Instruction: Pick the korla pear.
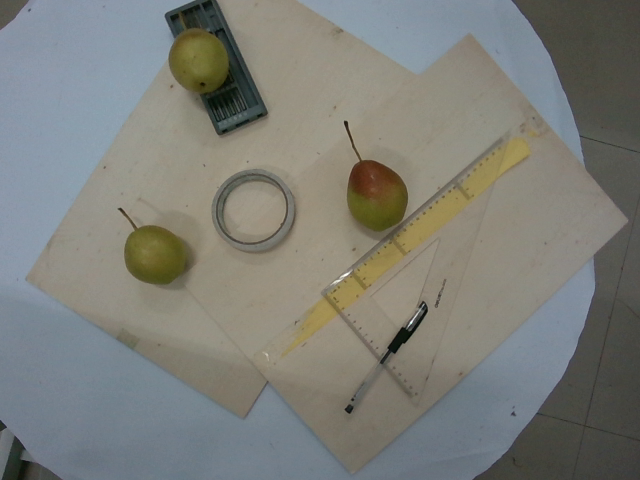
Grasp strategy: vertical